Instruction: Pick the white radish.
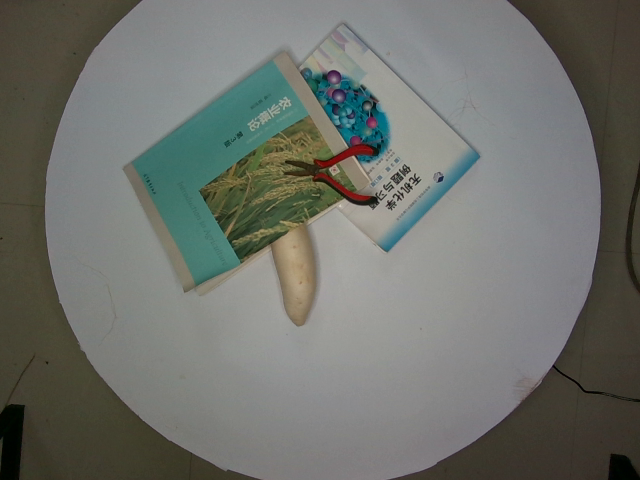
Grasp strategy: vertical